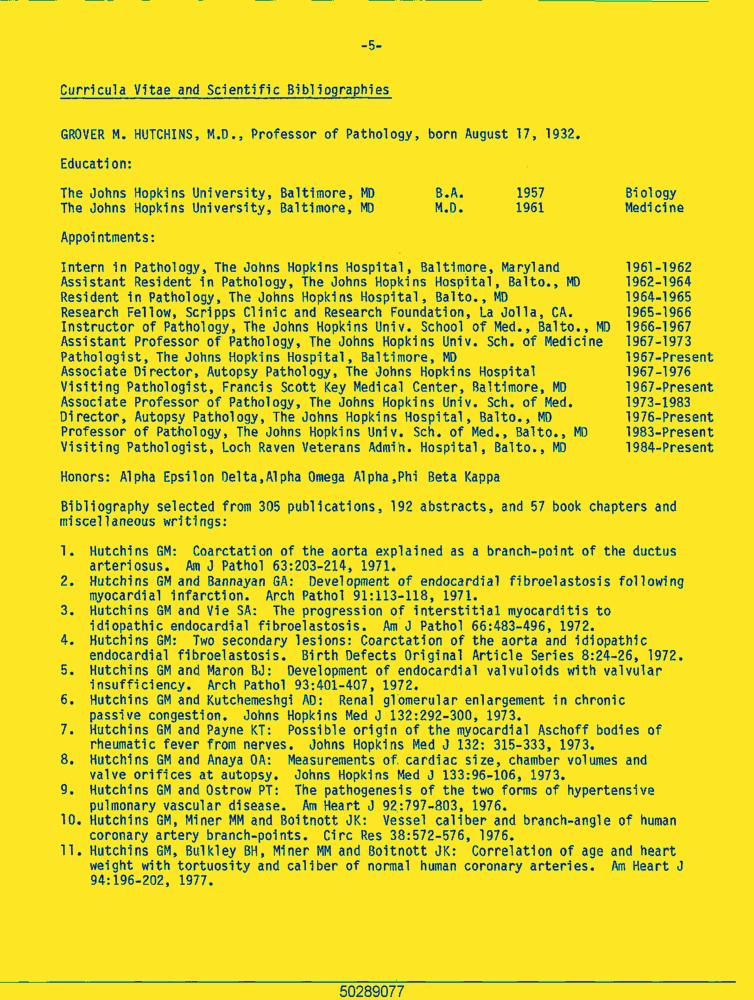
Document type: Resume-Doc